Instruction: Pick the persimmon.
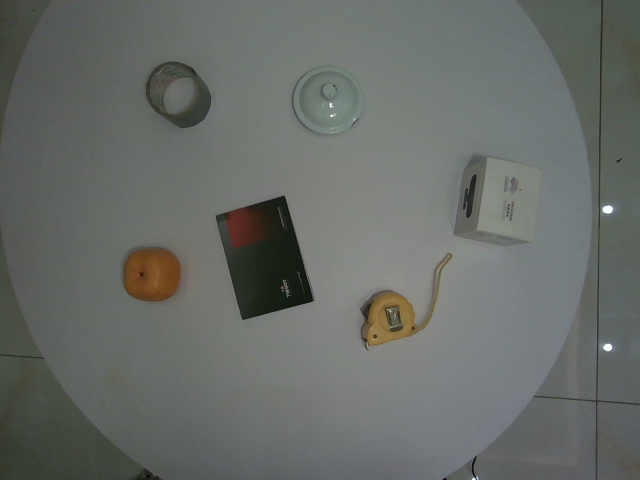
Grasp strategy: vertical